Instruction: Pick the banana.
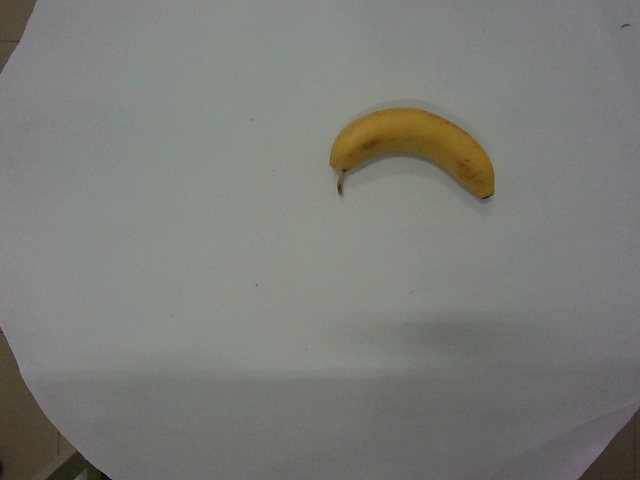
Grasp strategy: vertical